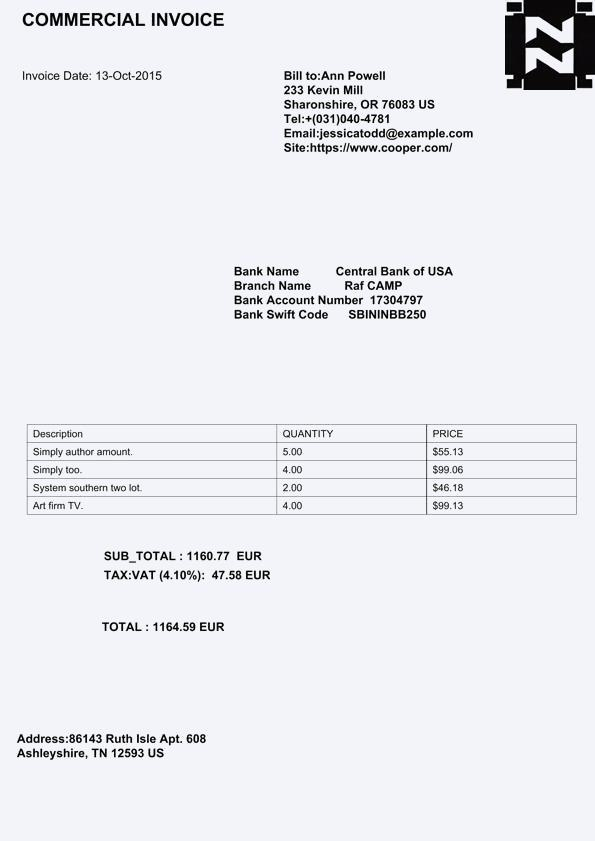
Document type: Invoice